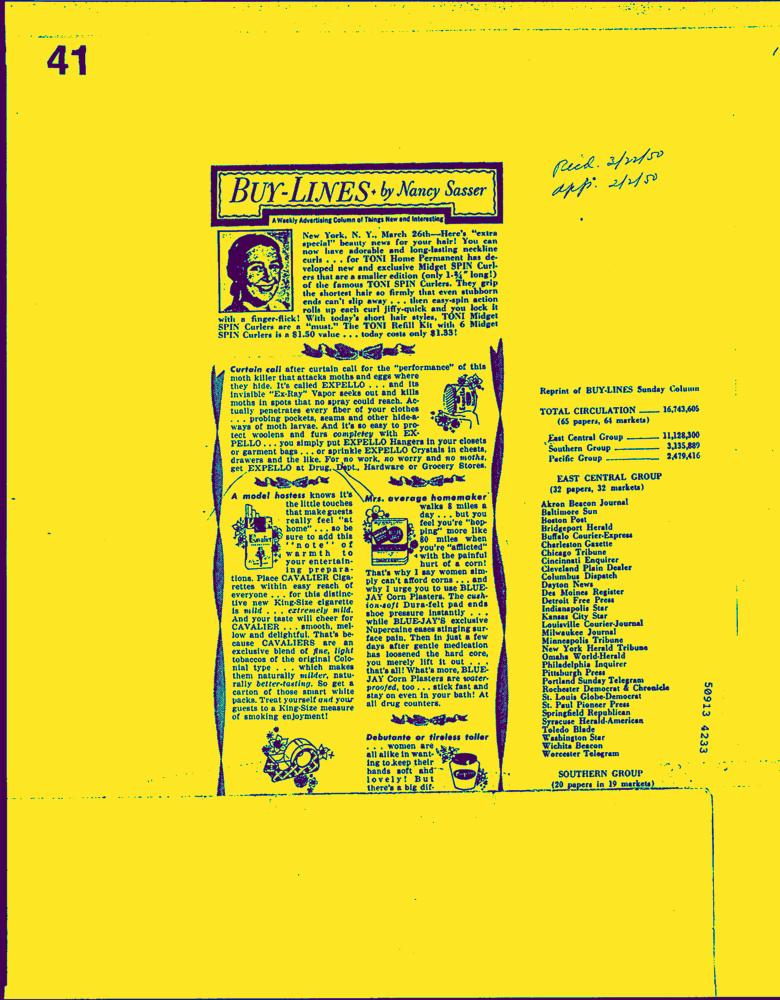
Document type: AD